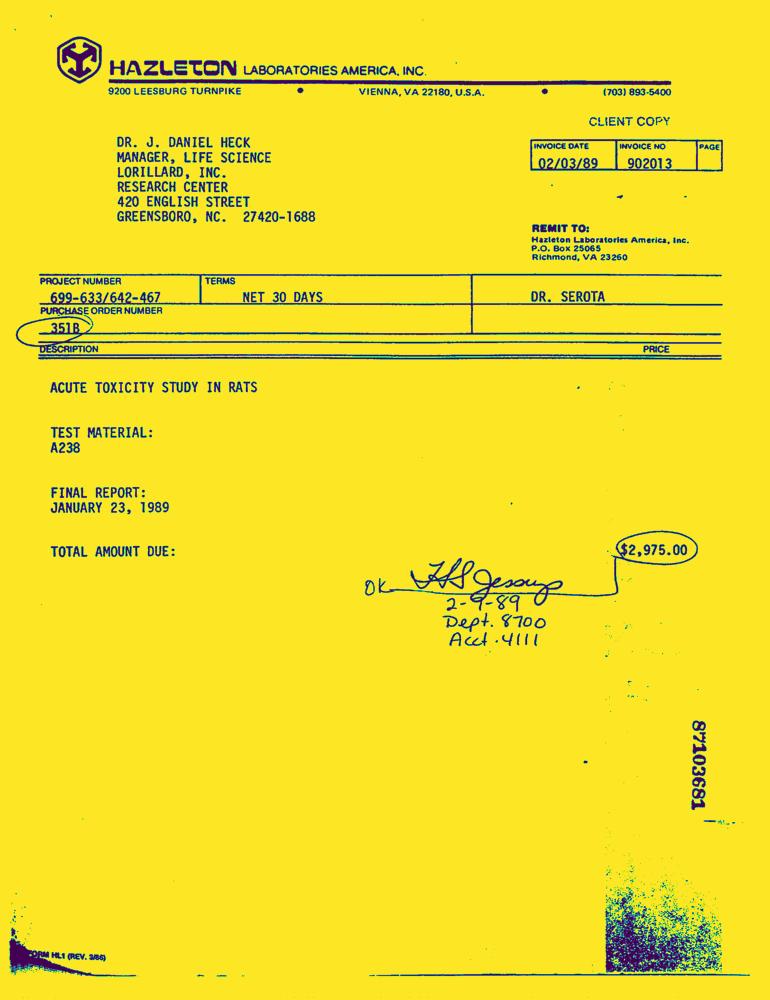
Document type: Invoice-Doc